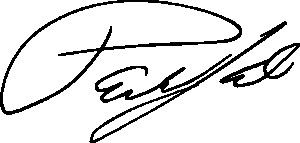
Signature of: penfield tate iii